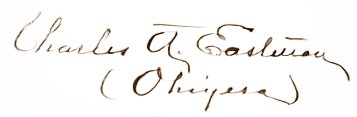
Signature of: charles eastman